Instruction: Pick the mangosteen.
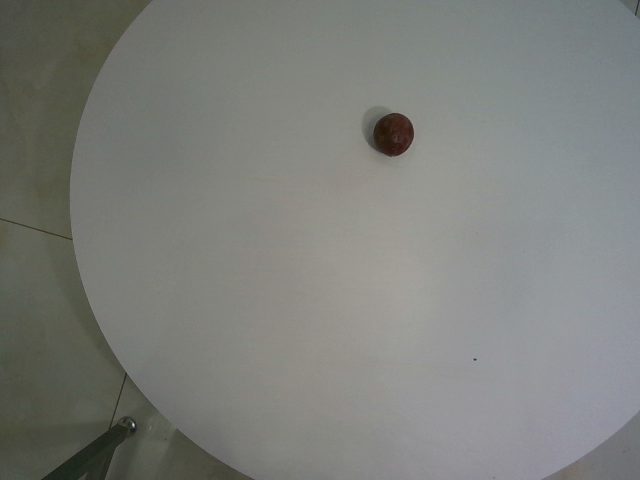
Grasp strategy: vertical